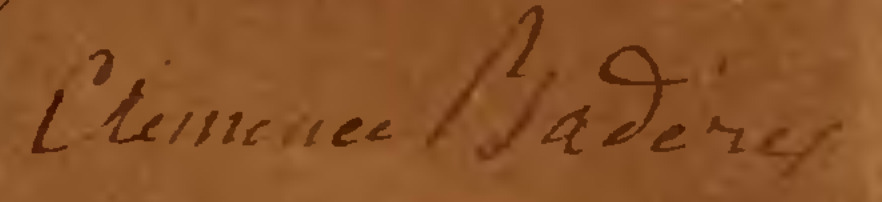
Signature of: clémence badère